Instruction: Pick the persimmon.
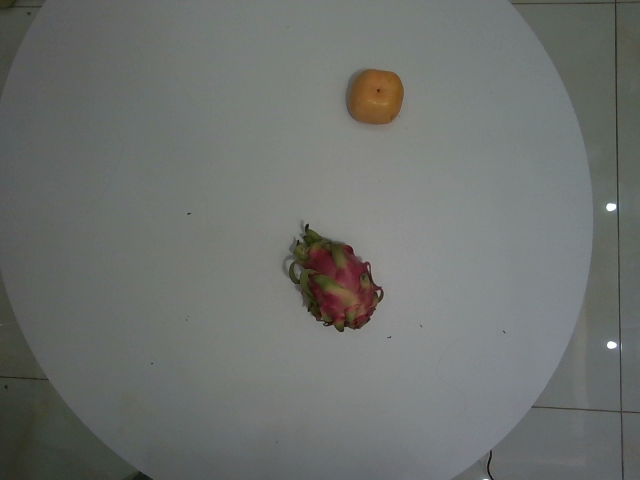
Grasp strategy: vertical